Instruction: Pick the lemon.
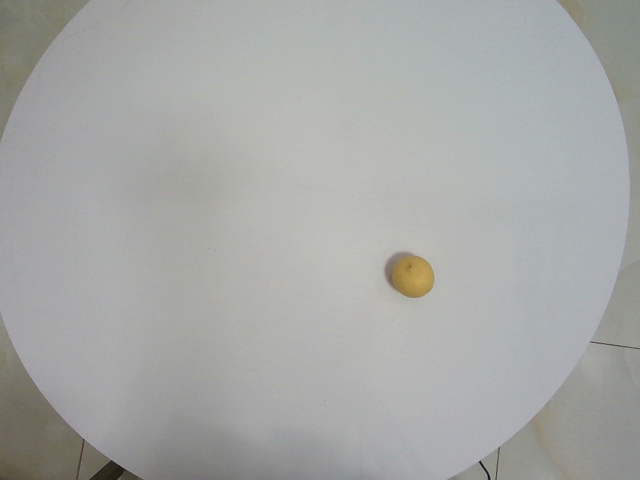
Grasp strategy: vertical